Question: What is the total amount of taxes owed as per the document?
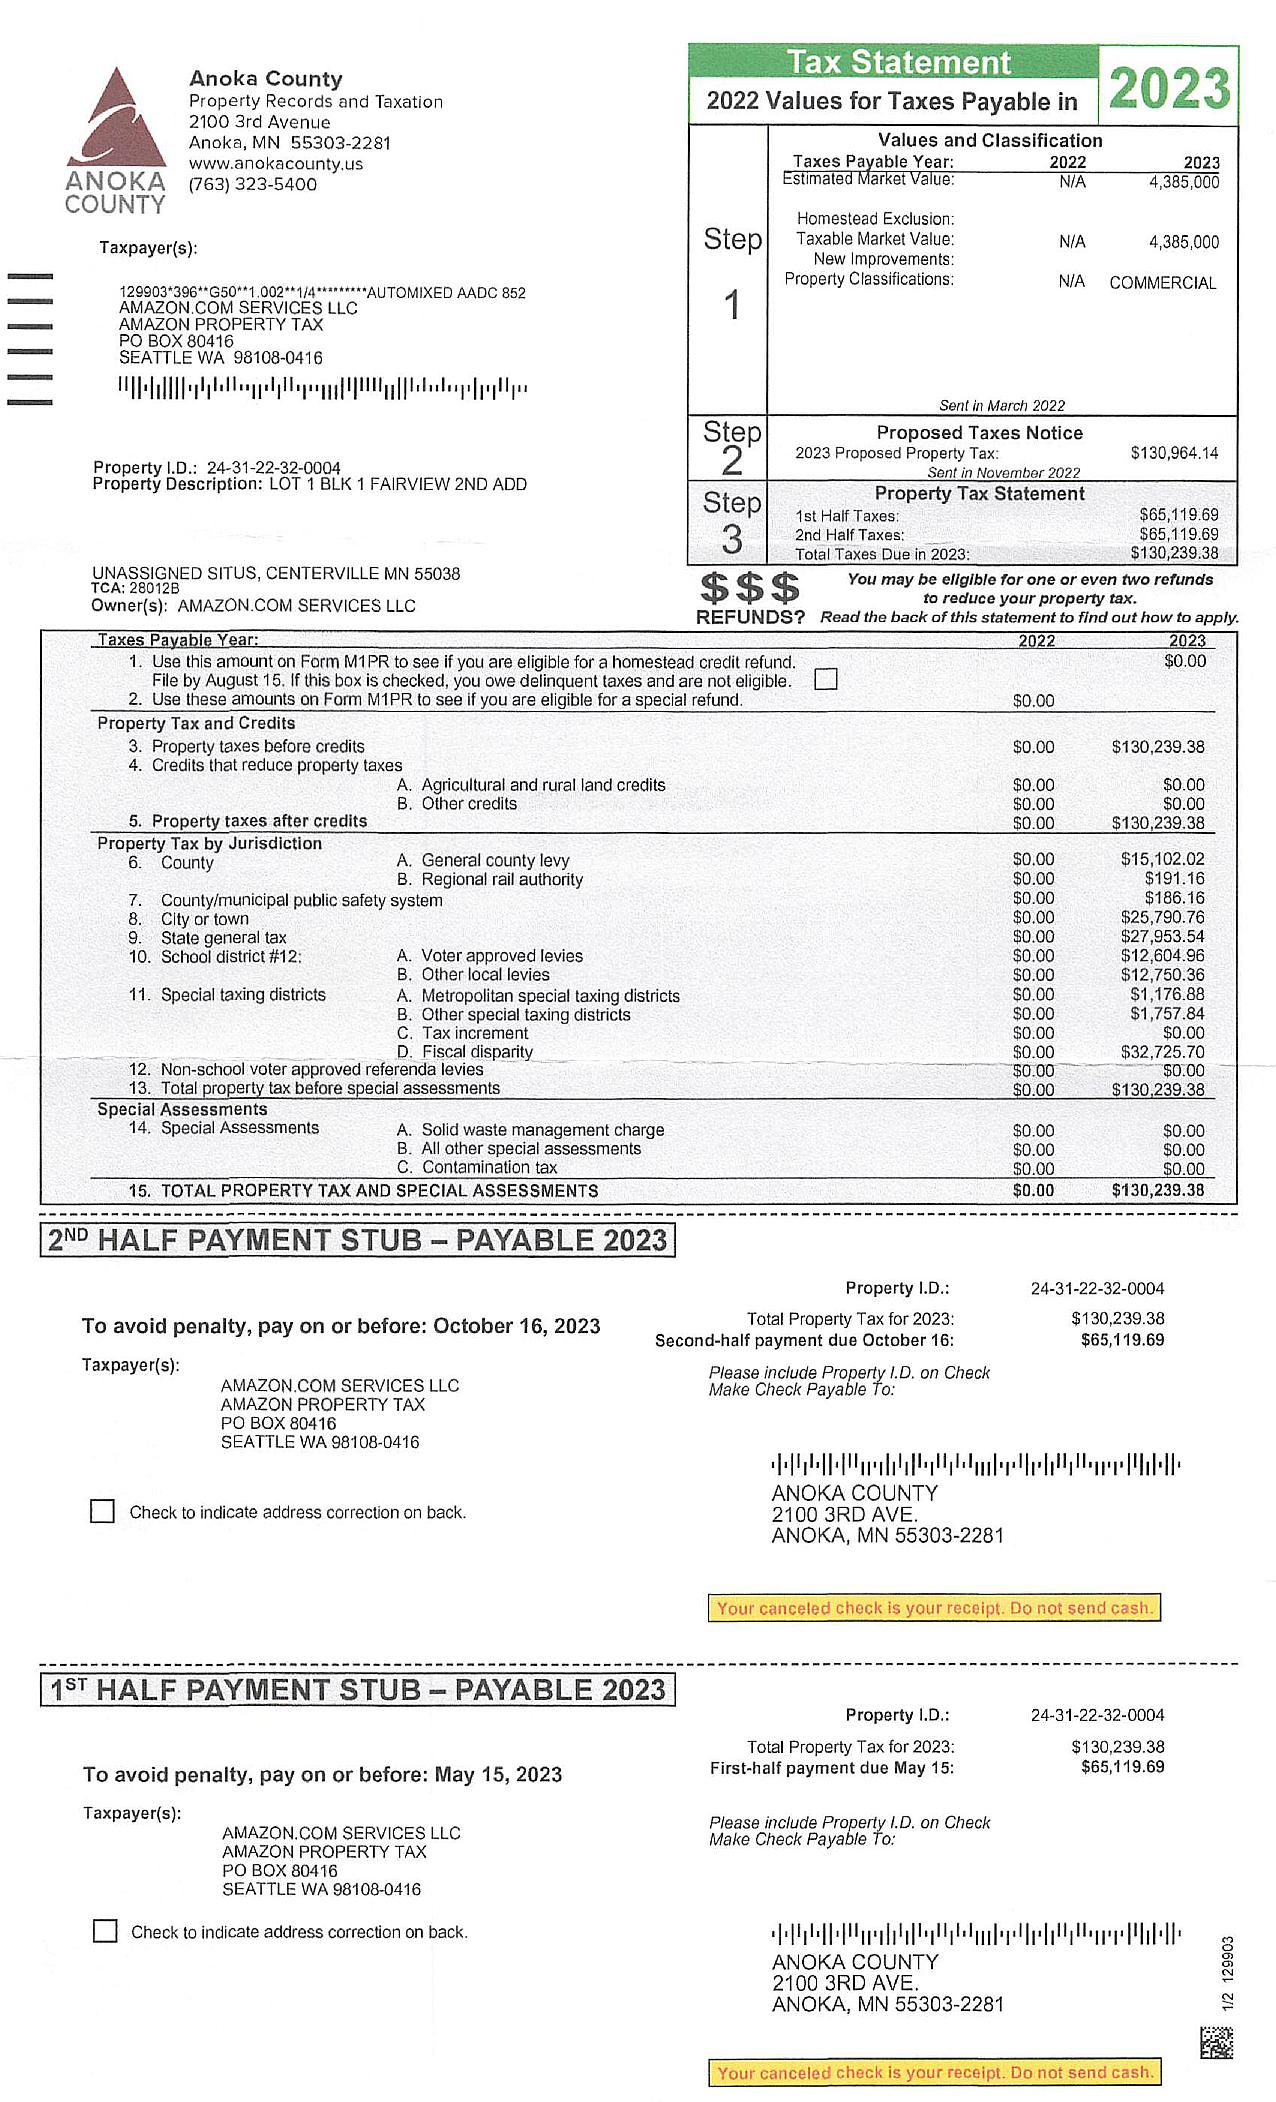
Answer: "130,239.38"